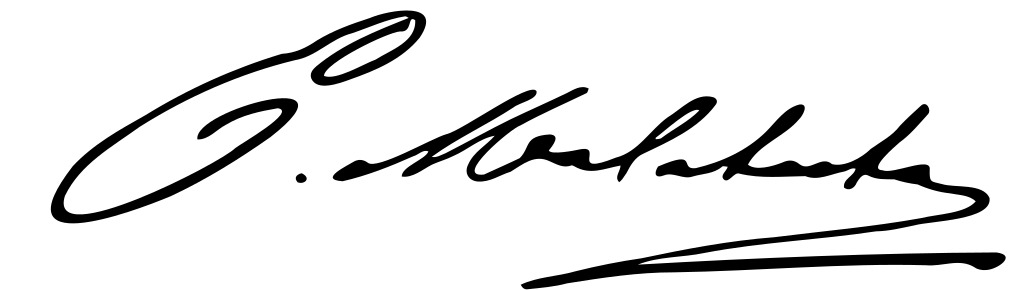
Signature of: errico malatesta